Question: How is the property described in the document?
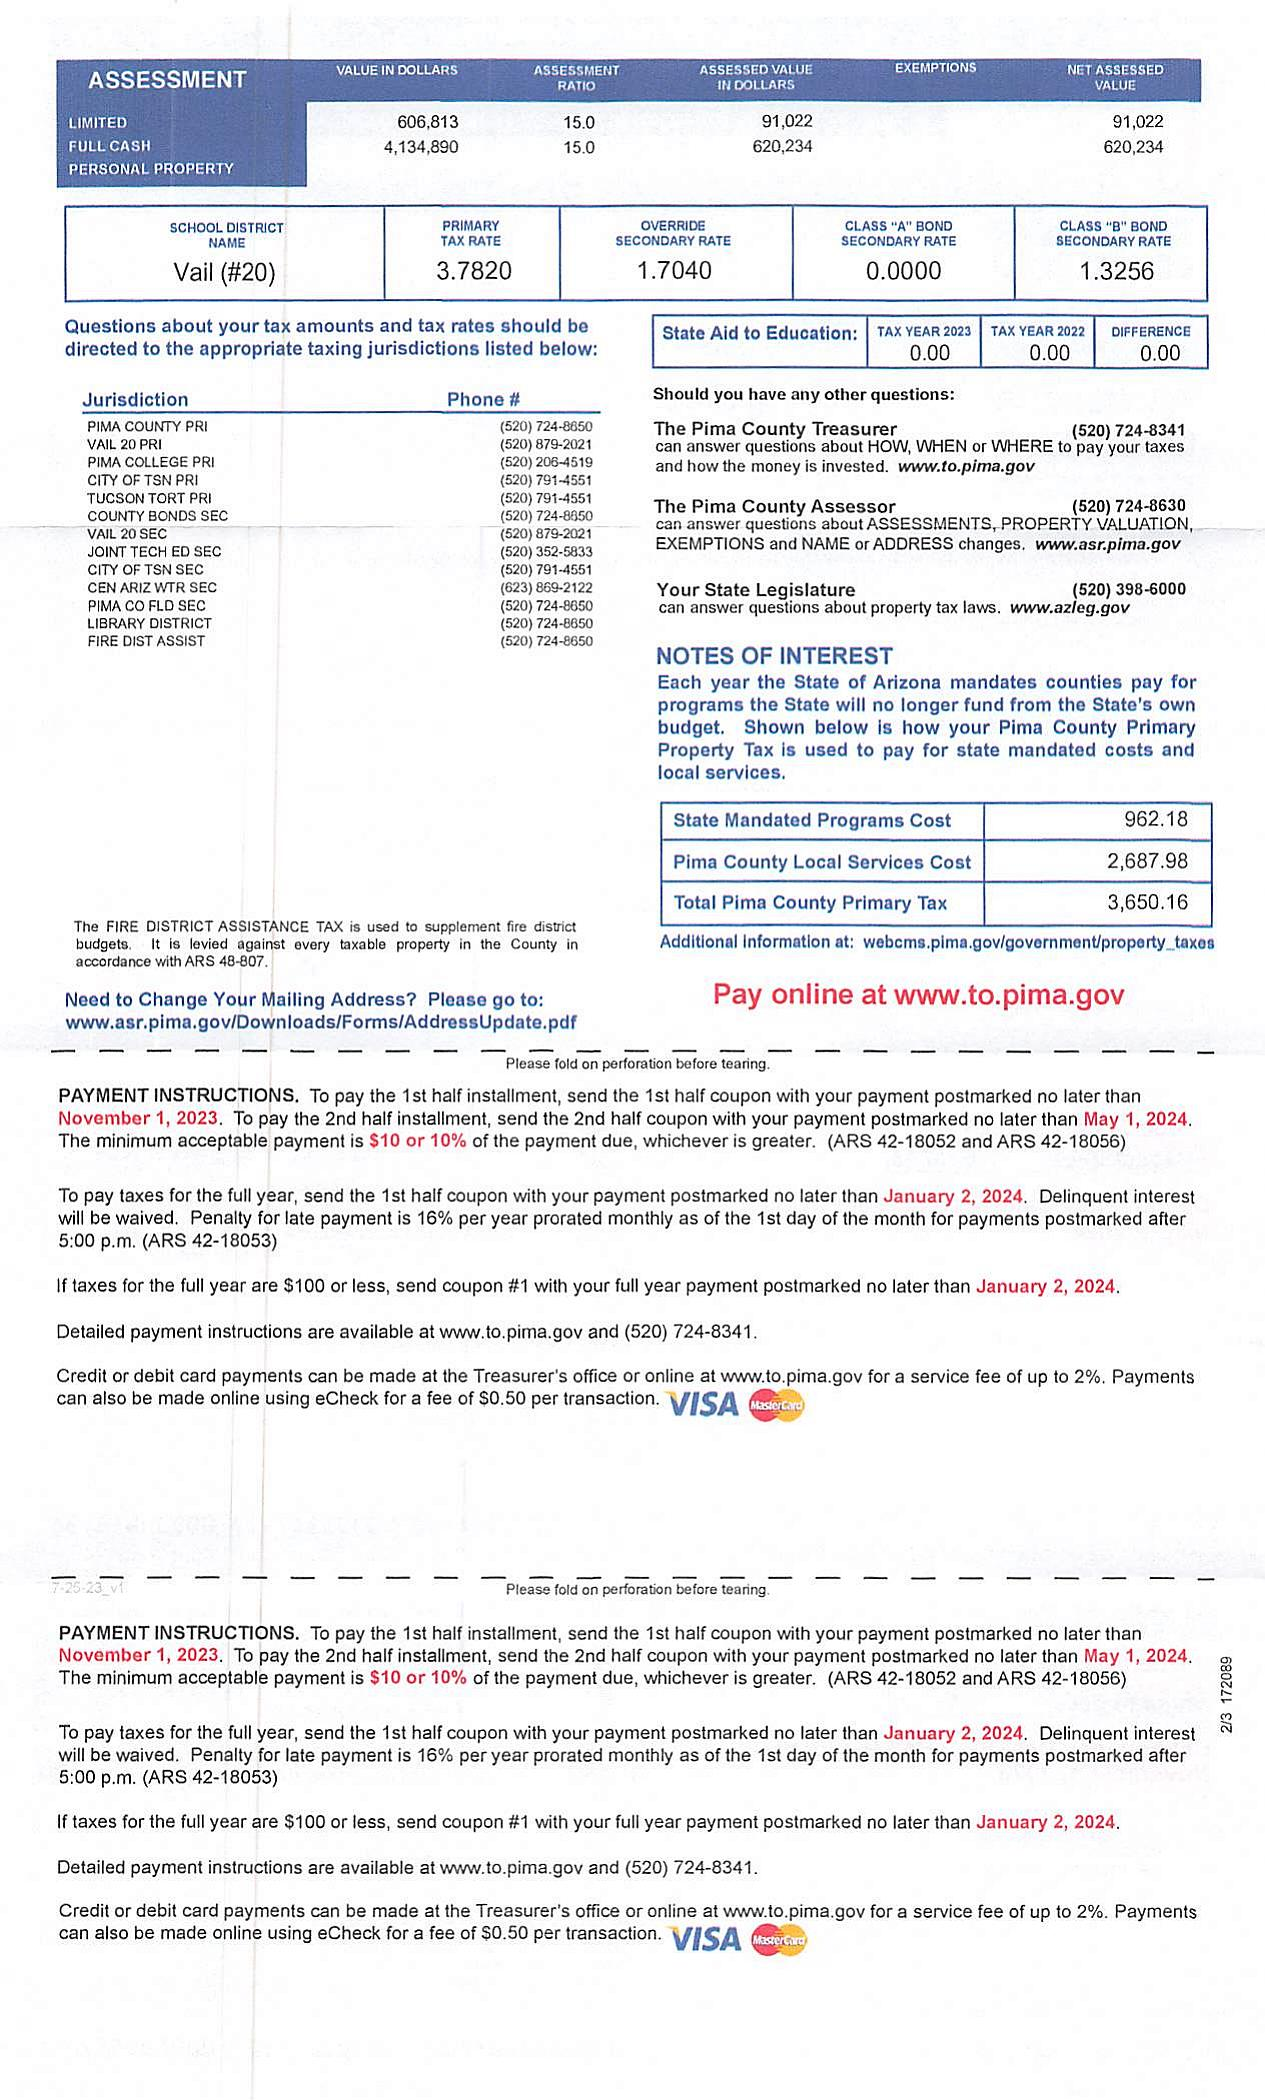
Answer: "LIMITED, FULL CASH, PERSONAL PROPERTY"